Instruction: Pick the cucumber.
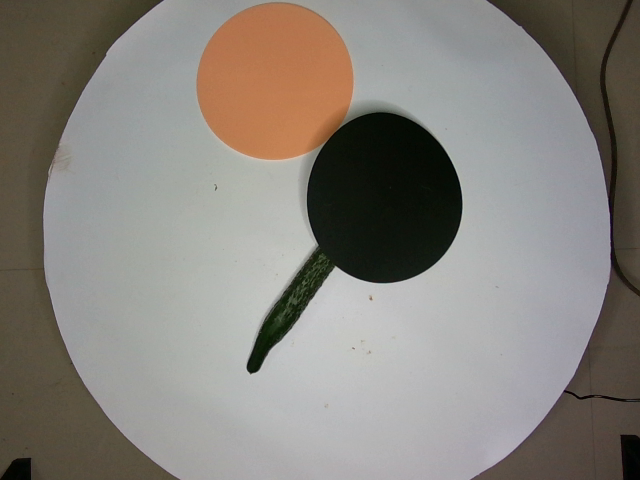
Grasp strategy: vertical